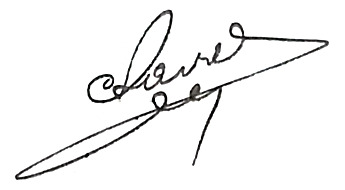
Signature of: clément laval